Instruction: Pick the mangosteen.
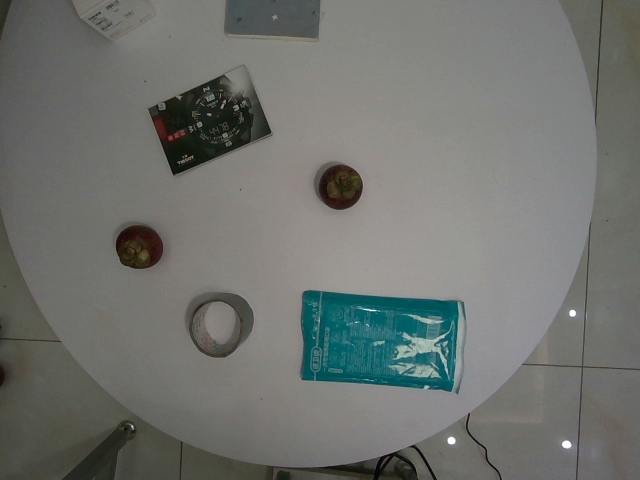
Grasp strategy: vertical